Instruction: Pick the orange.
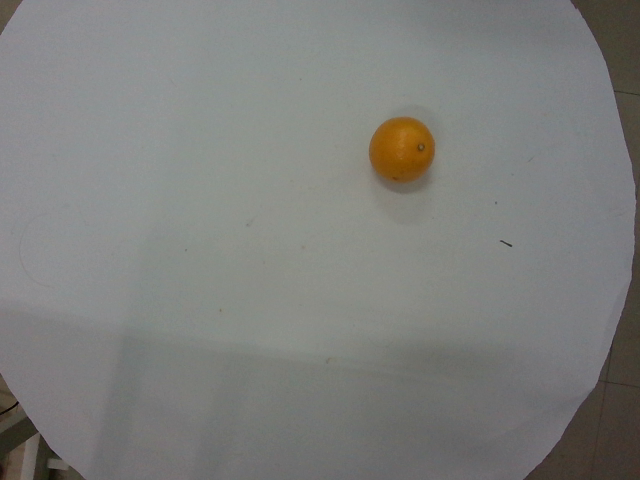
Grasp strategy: vertical